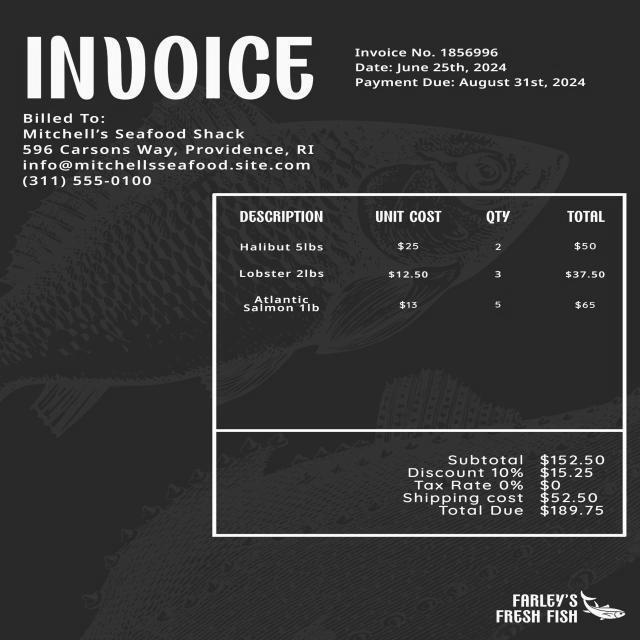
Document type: Invoice